Question: What is the name of the tenant mentioned in the document?
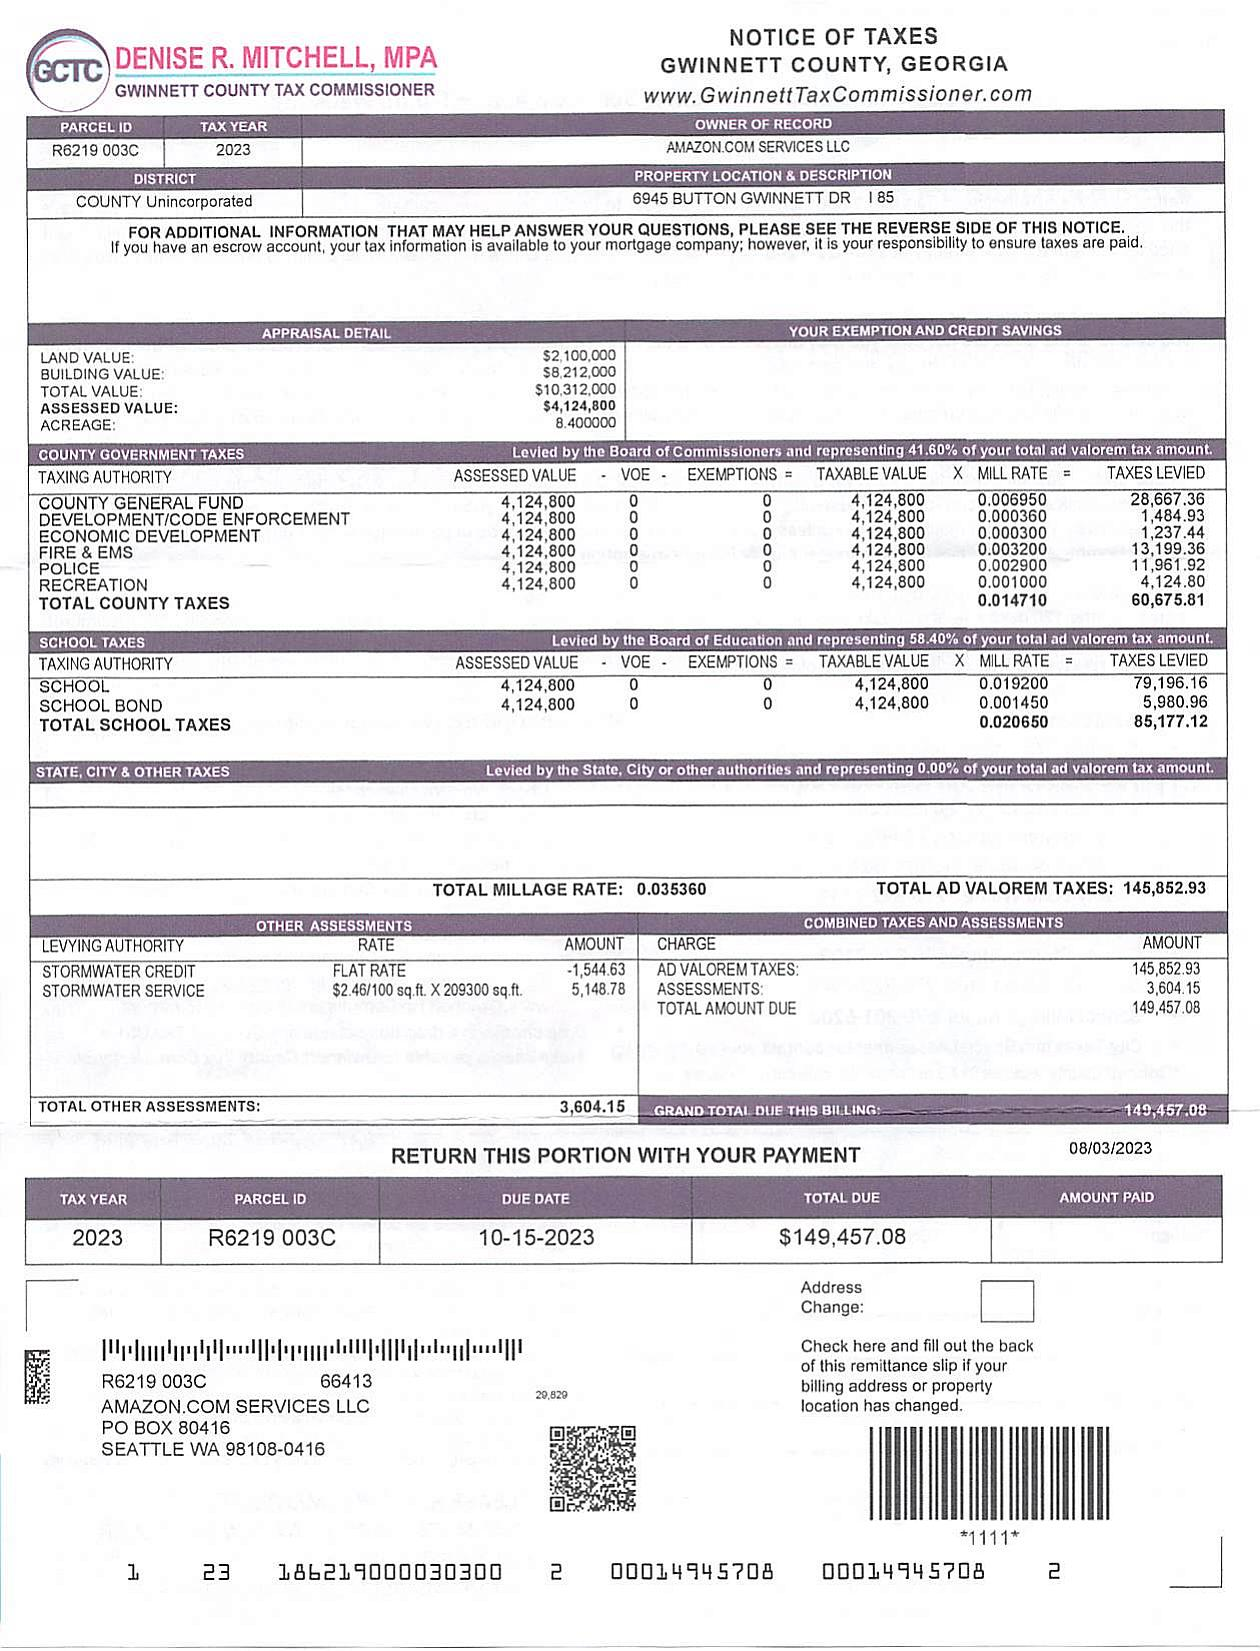
Answer: "AMAZON.COM SERVICES LLC"